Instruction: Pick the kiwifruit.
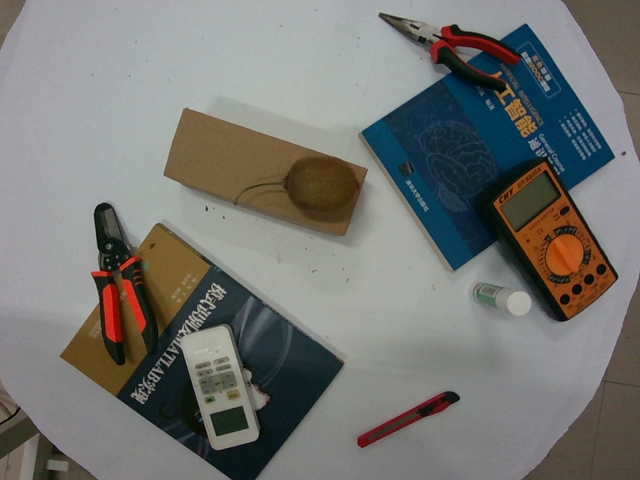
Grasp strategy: vertical